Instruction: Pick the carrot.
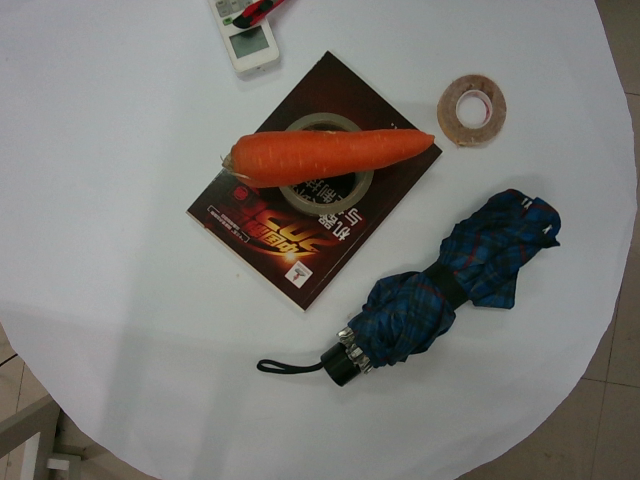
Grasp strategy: vertical